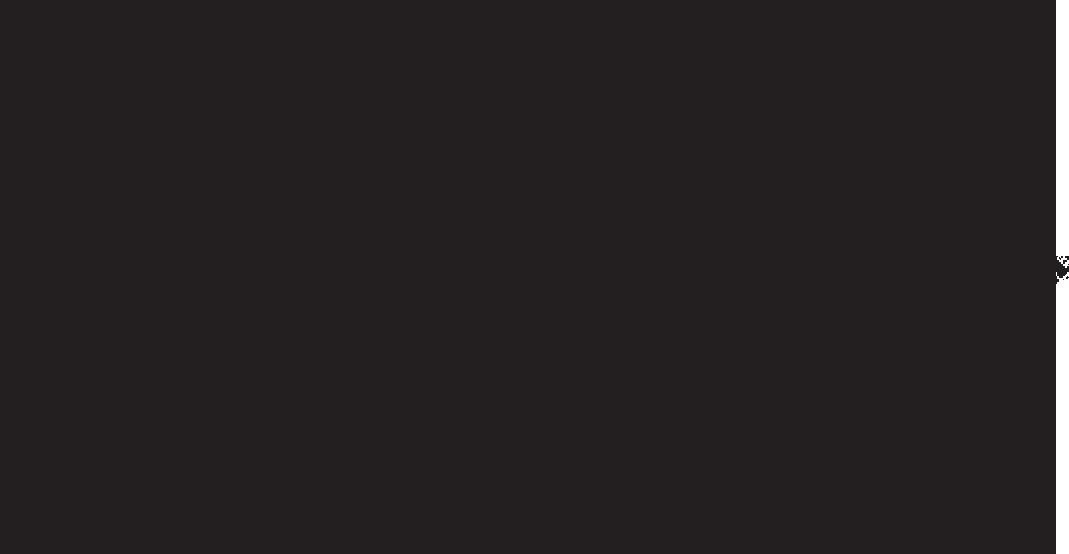
Signature of: ron nirenberg